Question: What are the imaging findings?
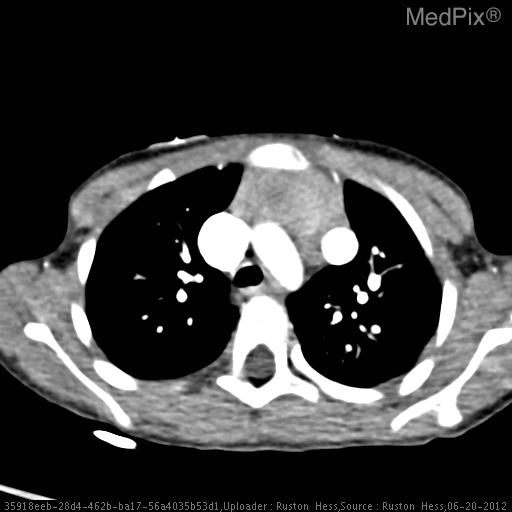
Answer: The imaging shows Cardiac gated CT:  Left sided supracardiac partial anomalous pulmonary venous return with all left pulmonary veins draining into the left innominate vein via a persistent left vertical cardinal vein.  The vertical vein is intimate with the left atrial appendage.  Right atrium and right ventricle are mild to moderately enlarged. Cardiac gated CT:  Left sided supracardiac partial anomalous pulmonary veinous return with all left pulmonary veins draining into the left innominate vein via a left cardinal vertical vein.  Left sided vertical vein is intimate with left atrial appendage.  Right atrium and right ventricle are mild to moderately enlarged..